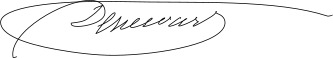
Signature of: claude françois denecourt